Question: How is the property described in the document?
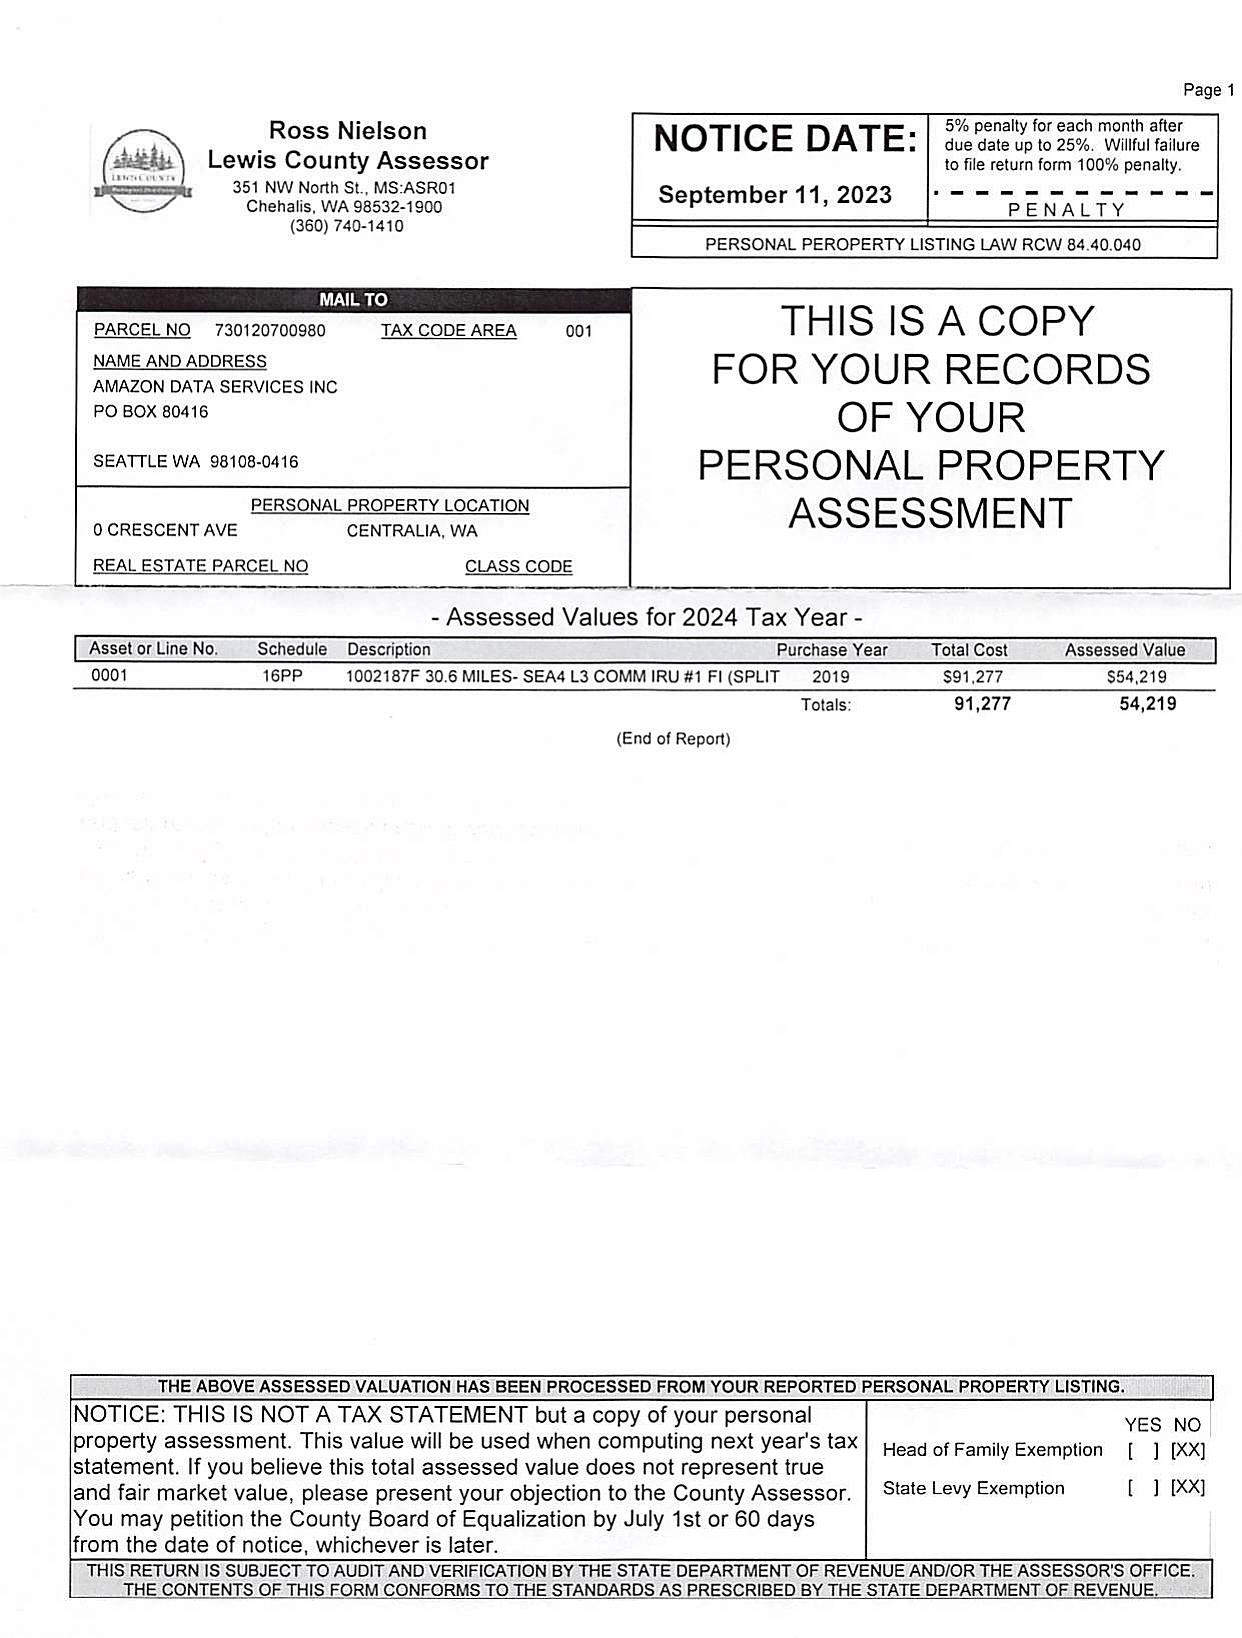
Answer: "10025187: 30.6 MILES- SEA4 L3 COMM IRU #1 F1 (SPLIT"